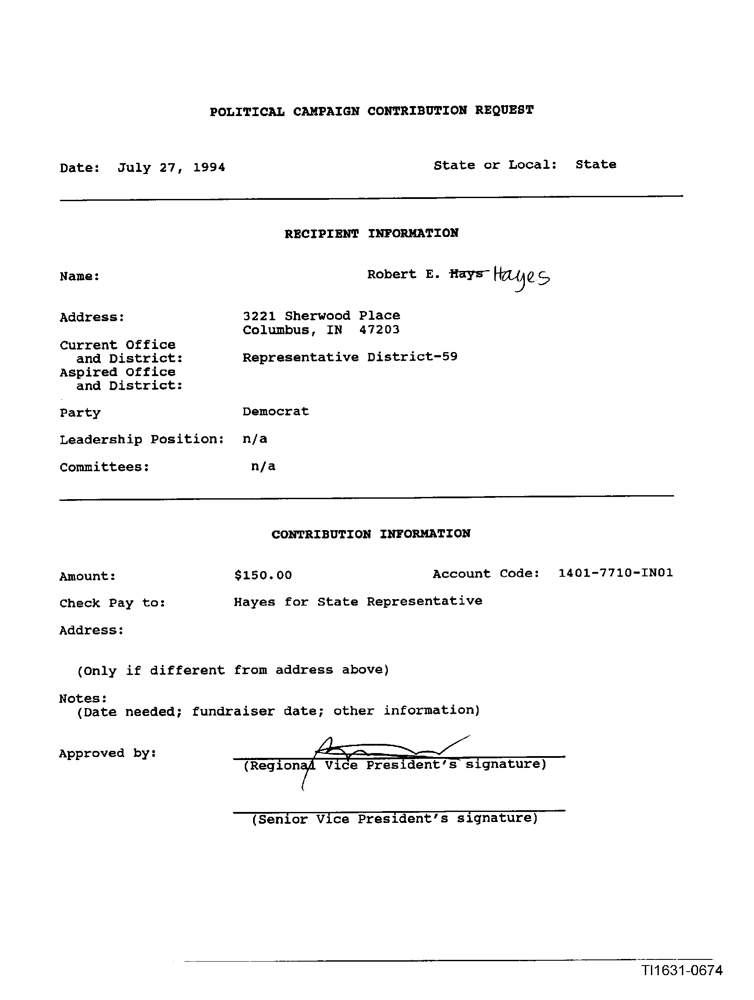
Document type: Invoice